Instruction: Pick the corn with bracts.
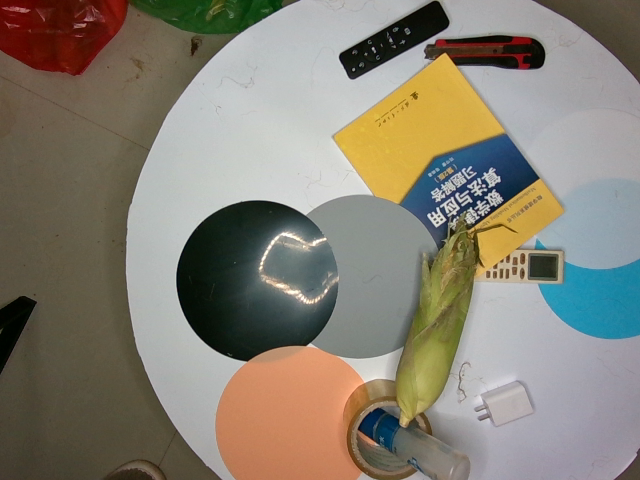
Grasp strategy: vertical